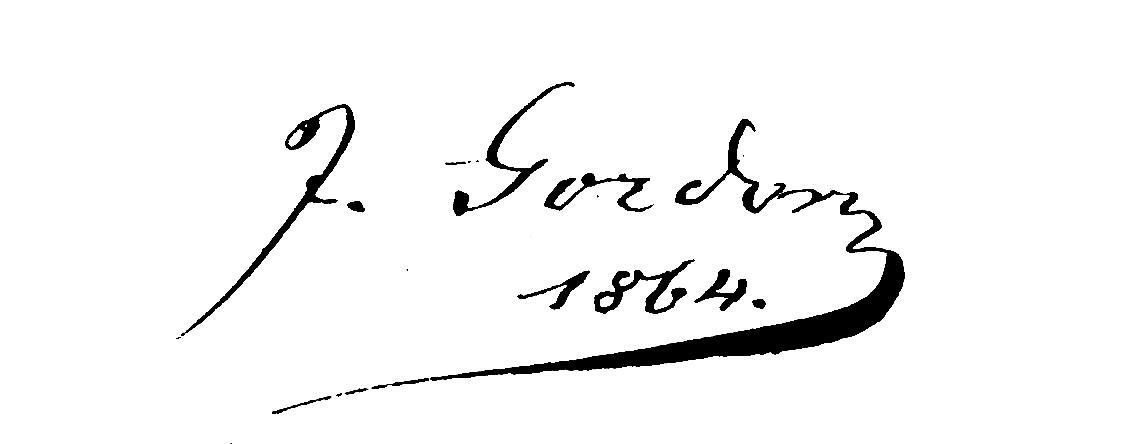
Signature of: maksymilian jatowt